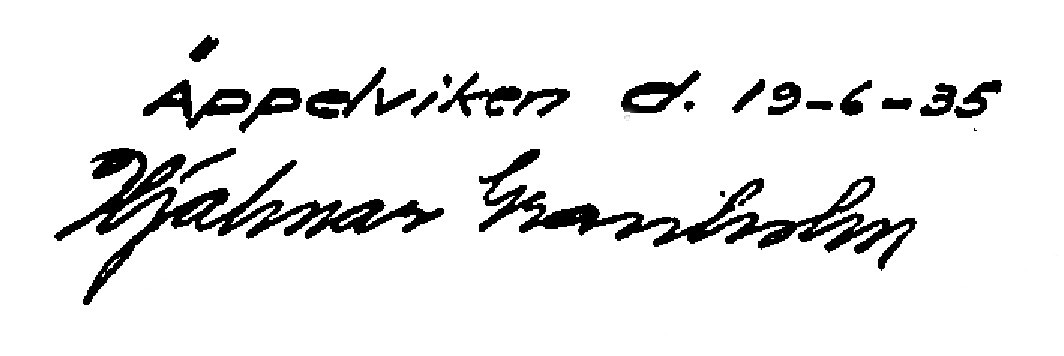
Signature of: hjalmar granholm